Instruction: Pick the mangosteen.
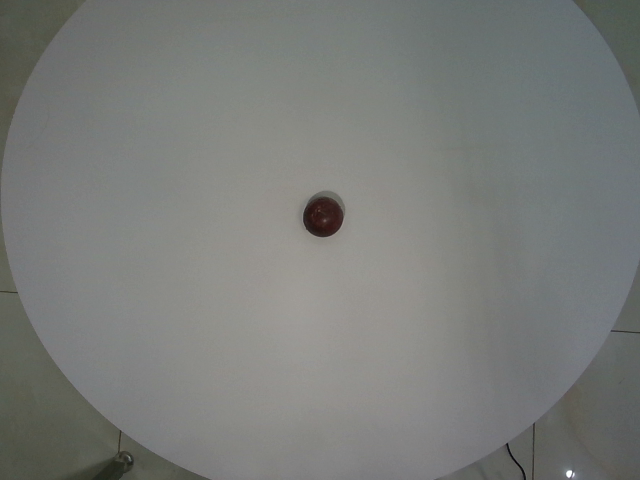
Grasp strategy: vertical